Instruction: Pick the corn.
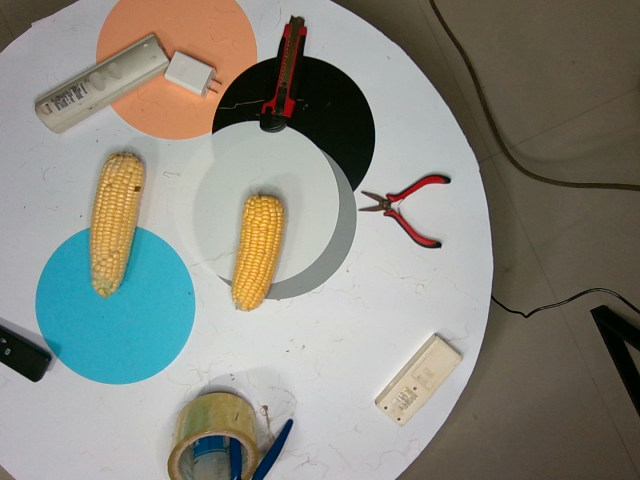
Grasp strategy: vertical